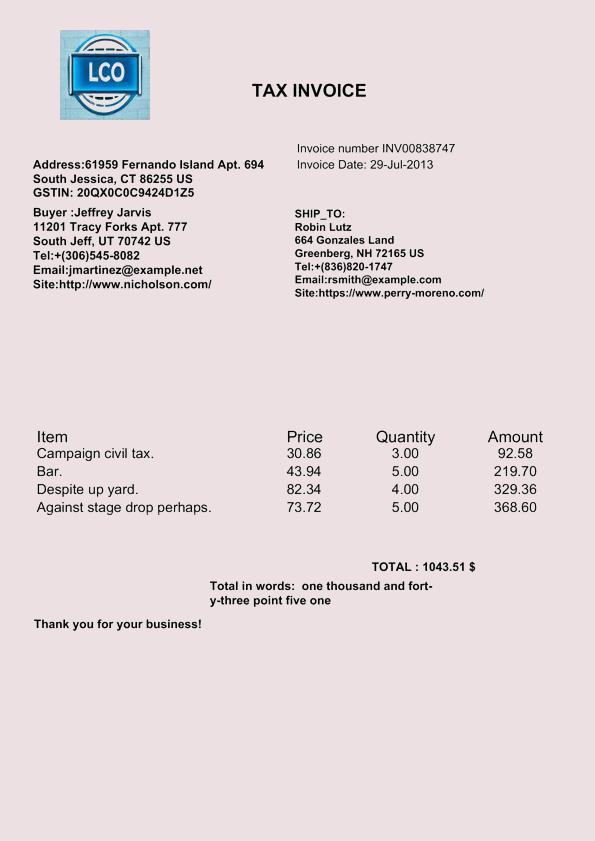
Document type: Invoice